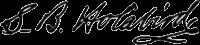
Signature of: samuel b holabird